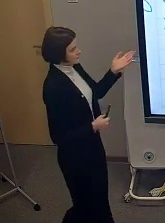
Транскрипция: form this time, this tense, we need to use verbs in past form. We also call it the second form of the verb. So the first one is just play and the second one is play it.
Категория: Педагогические действия
Подкатегория: Делает пояснение/объяснение
Описание действия: Учитель объясняет принцип использования нового правила (добавление окончания к глаголам в прошедшем времени)
Контекст и комментарии: Контекст ДО: Учитель объявил тему урока. Результат после: класс продолжает внимательно слушать. Педагогический эффект: объяснение с примером позволяет лучше усвоить новый материал